Patient: Male, age 15
A 15-year-old male presented to our emergency room 24 hours after he was playing basketball and was hit in his right eye by a fellow player's knee. Following the impact the patient said that his eye was sore, but he did not experience blurry or double vision. However, several hours after the game, the patient sneezed and felt like the skin around his eye "puffed out". Following this swelling, there was no deterioration or change in his vision; he chose to present to the emergency department as there had not been resolution of the swelling over a 24-hour period. On examination, the patient denied any visual disturbance. Visual acuity was 20/60 on the left and 20/80 on the right; the patient reported this was his baseline as he normally wore corrective lenses, but did not have them with him at the time of exam. He denied headache, nausea, vomiting, dizziness, nasal congestion or bloody discharge from his nose or eye. There was mild swelling of the right upper eyelid, but no crepitus or palpable bony step-off around the orbital rim. There was no proptosis and the remainder of his optical exam was normal including extraocular motion and pupillary reflex.
In light of the mechanism of injury and the abrupt onset of orbital swelling after the patient sneezed, there was a high suspicion for an orbital fracture with concomitant orbital emphysema. Computed tomography (CT) of the facial bones including the orbits was performed with contiguous axial imaging (Figure 1); coronal and sagittal reformatted images were generated (Figure 2, Figure 3). There was a right medial orbital wall (lamina papyracea) fracture, which was depressed by approximately 3 mm. A small amount of retro-orbital fat herniated into the adjacent right ethmoid air cells without entrapment of the medial rectus. There was gas between the right medial rectus and the medial orbital wall extending anteriorly into the periorbital soft tissues and superiorly into the supraorbital fat. While the patient's symptom of orbital swelling after sneezing suggest that orbital emphysema occurred after the sneeze, as no imaging was obtained prior to the patient's sneeze we are unable to formally exclude the possibility that there was orbital emphysema before the sneeze.
The patient was discharged from the emergency department in stable condition with a follow-up appointment with an ophthalmologist, a course of oral antibiotics, and instructions to use nasal decongestants and avoid blowing his nose. Surgical repair and decompression were not performed, and several weeks later the patient was doing well without sequela.
Keywords: ct, computed tomography, hu, hounsfield units, mri, magnetic resonance imaging
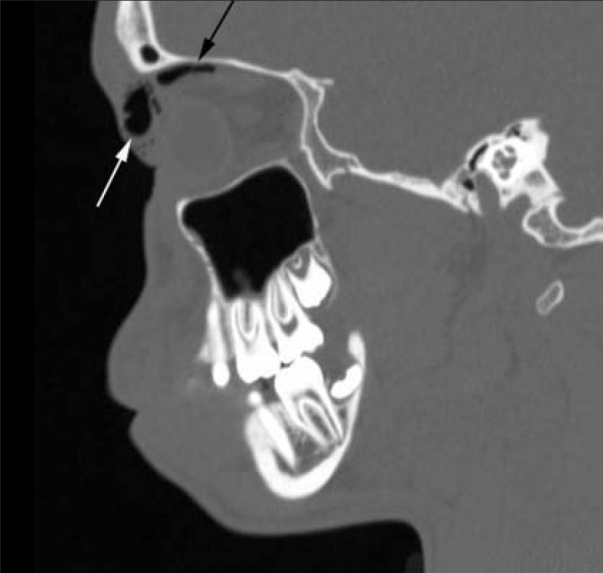
Image caption: 15-year-old male with occular trauma. Coronally reformatted CT shows fracture of the right medial orbital wall orbital (white arrow), herniation of orbital fat through the fracture (black arrow), and orbital emphysema (arrowheads). QuickTime movie of coronally reformatted CT in a separate window or tab (1.34 MB).